Question: What jurisdiction, city, or county is the document associated with?
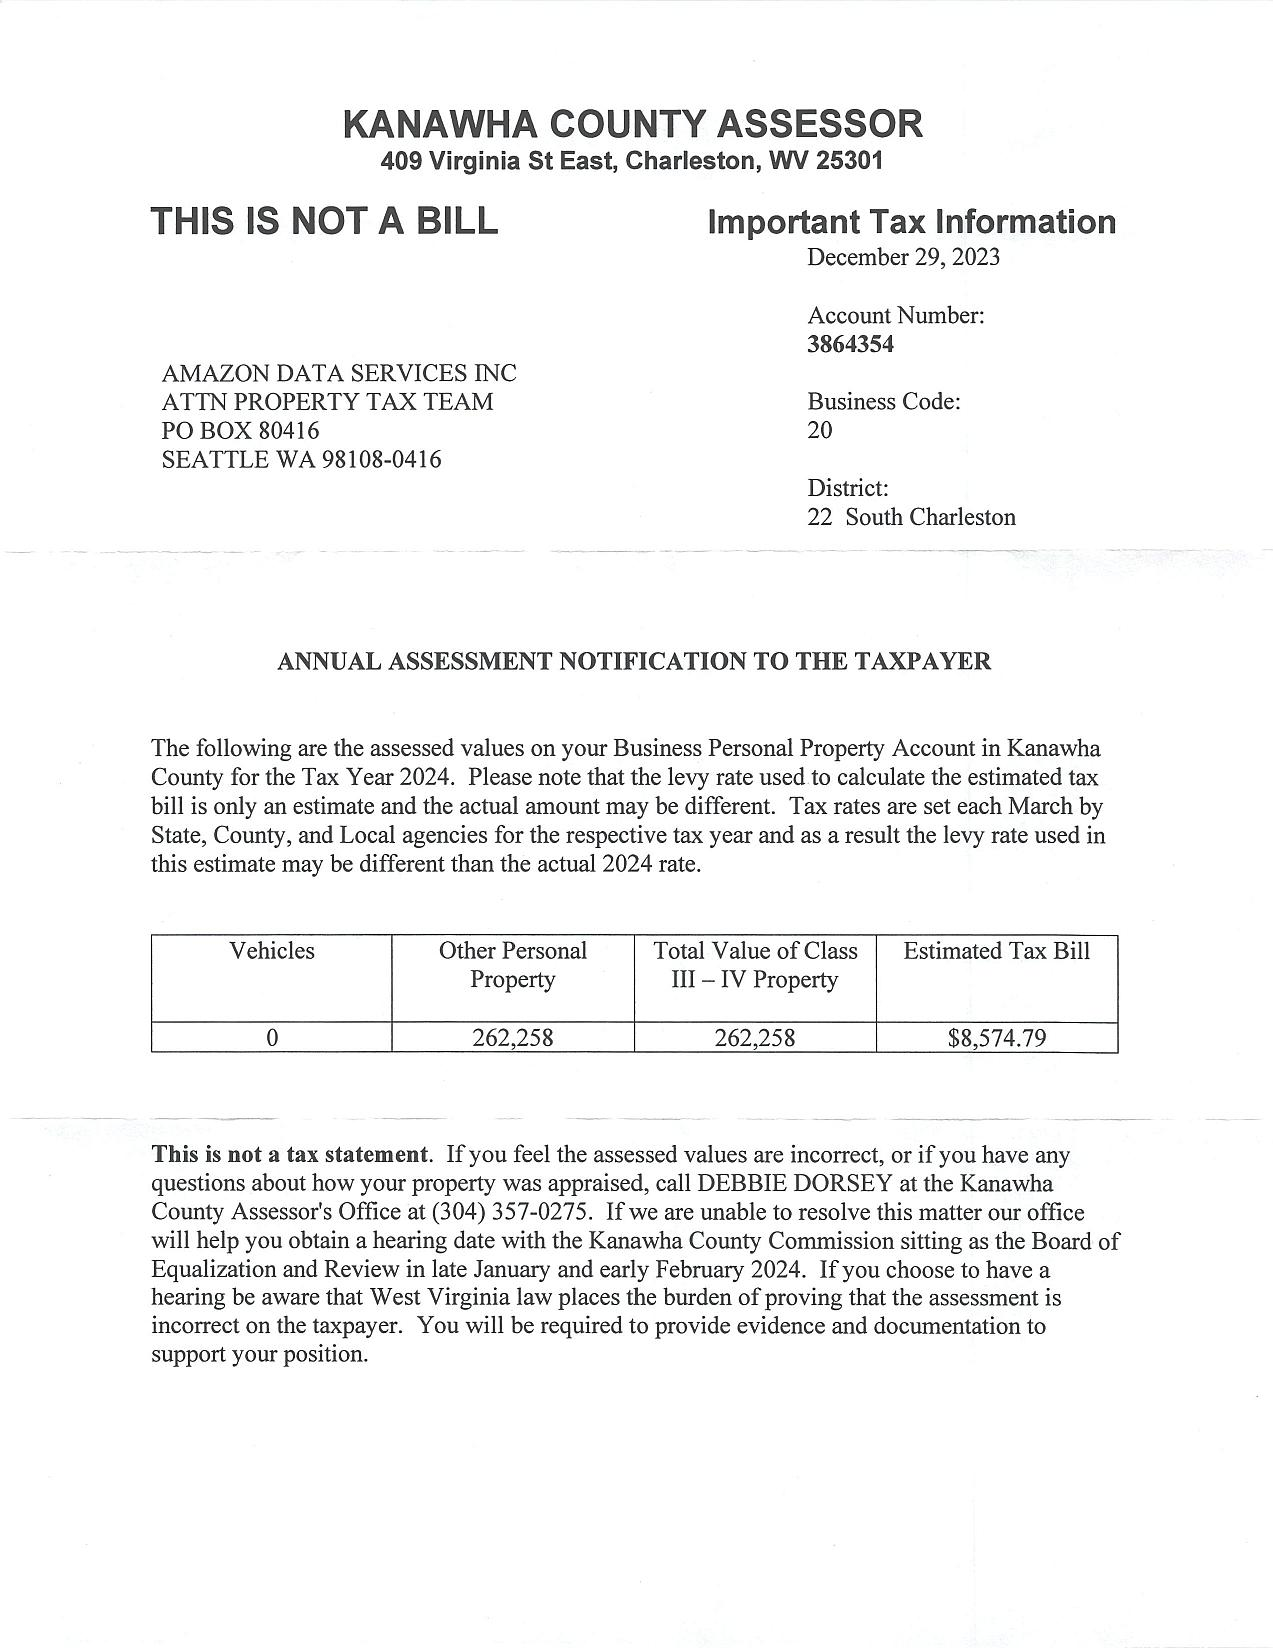
Answer: "Kanawha County"